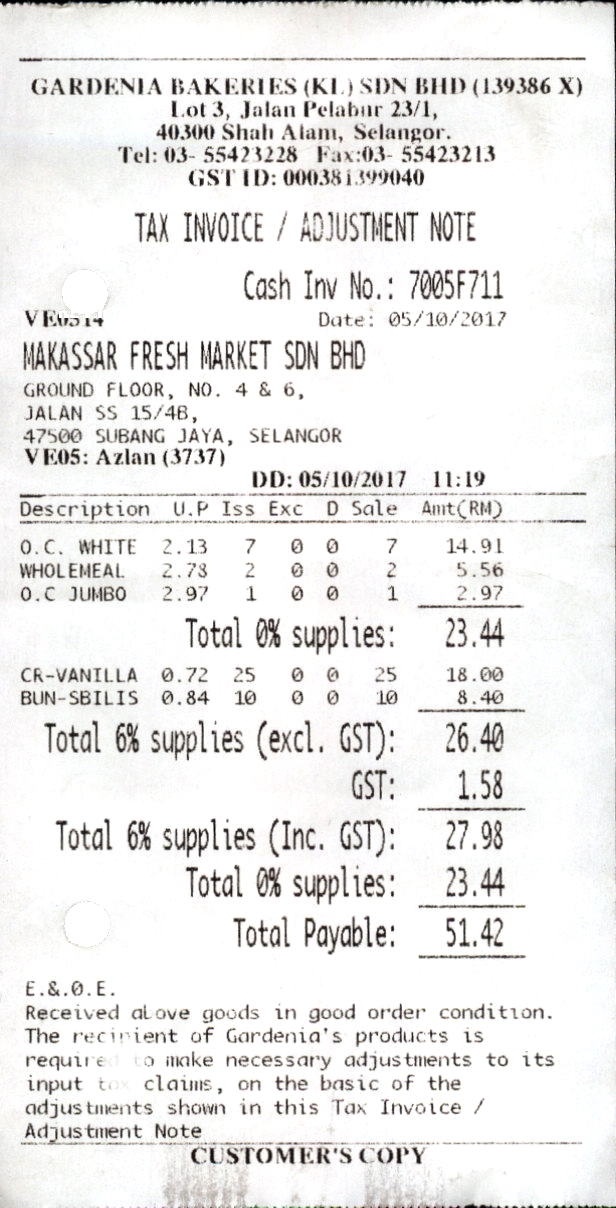
GARDENIA BAKERIES (KL) SDN BHD (139386 X)
LOT 3, JALAN PELABUR 23/1,
40300 SHAH ALAM, SELANGOR.
TEL: 03- 55423228
GST ID: 000381399040
TAX INVOICE / ADJUSTMENT NOTE
CASH INV NO.: 7005F711
VE0514
DATE: 05/10/2017
MAKASSAR FRESH MARKET SDN BHD
GROUND FLOOR, NO. 4 & 6,
JALAN SS 15/4B,
47500 SUBANG JAYA, SELANGOR
VE05: AZLAN (3737)
DD: 05/10/2017
DESCRIPTION
O.C. WHITE
WHOLEMEAL
O.C JUMBO
TOTAL 0% SUPPLIES:
23.44
CR-VANILLA
BUN-SBILIS
TOTAL 6% SUPPLIES (EXCL. GST):
26.40
GST:
1.58
TOTAL 6% SUPPLIES (INC. GST):
27.98
TOTAL 0% SUPPLIES:
23.44
TOTAL PAYABLE:
51.42
E.&.0.E.
RECEIVED ABOVE GOODS IN GOOD ORDER CONDITION.
THE RECIPIENT OF GARDENIA'S PRODUCTS IS
REQUIRED TO MAKE NECESSARY ADJUSTMENTS TO ITS
INPUT TAX CLAIMS, ON THE BASIC OF THE
ADJUSTMENTS SHOWN IN THIS TAX INVOICE /
ADJUSTMENT NOTE
CUSTOMER'S COPY
FAX:03- 55423213
11:19
U.P
ISS
EXC
D
SALE
AMT(RM)
2.13
7
0
0
7
14.91
2.78
2
0
0
2
5.56
2.97
1
0
0
1
2.97
0.72
2.5
0
0
25
18.00
0.84
10
0
0
10
8.40